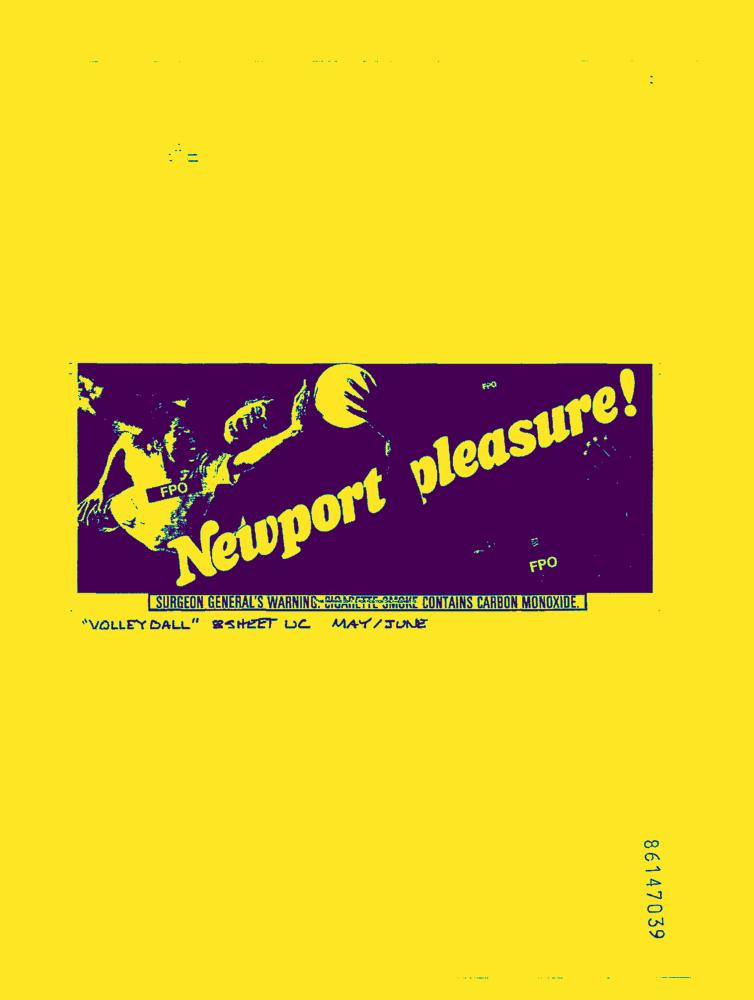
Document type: AD